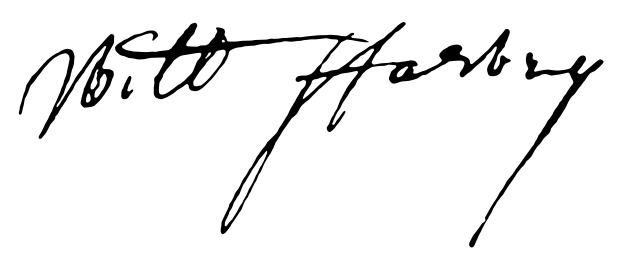
Signature of: william harvey